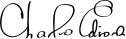
Signature of: charles edison